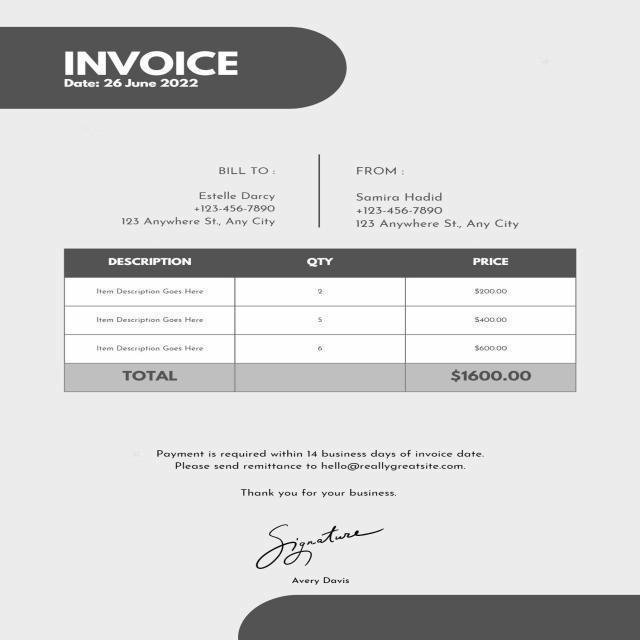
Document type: Invoice